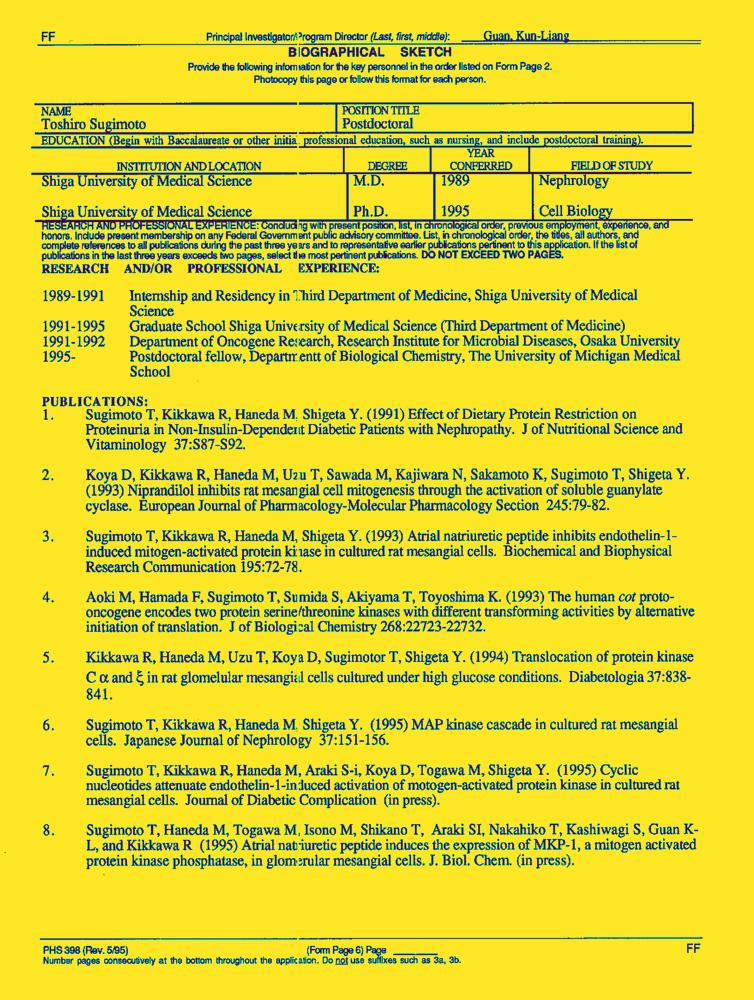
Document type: Resume-Doc